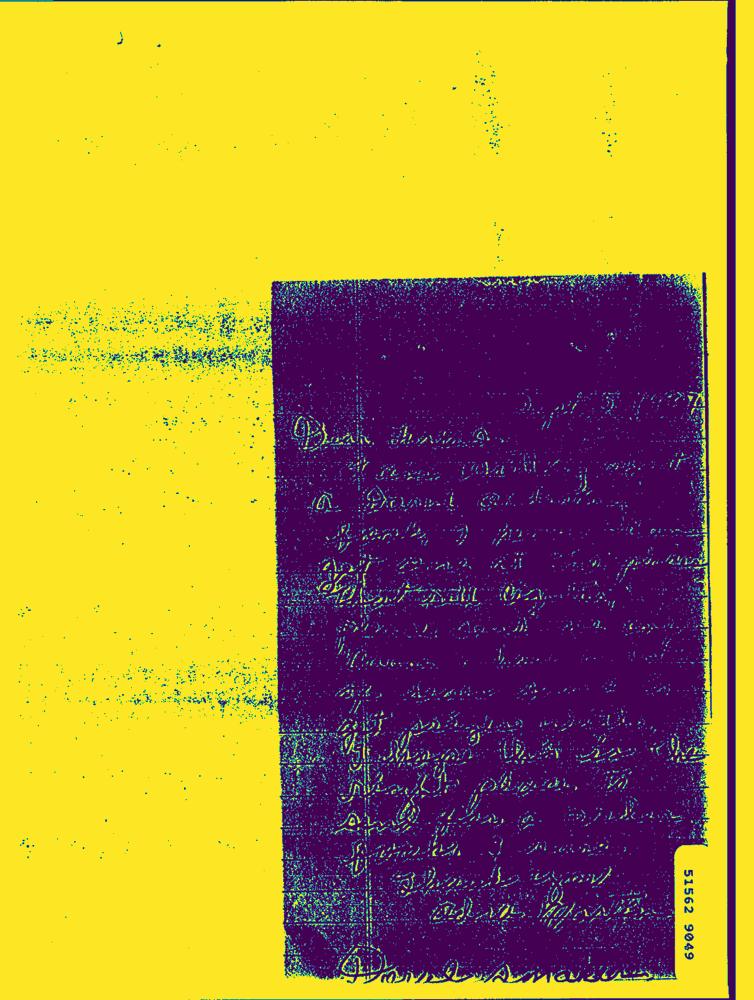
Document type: Hand-Written